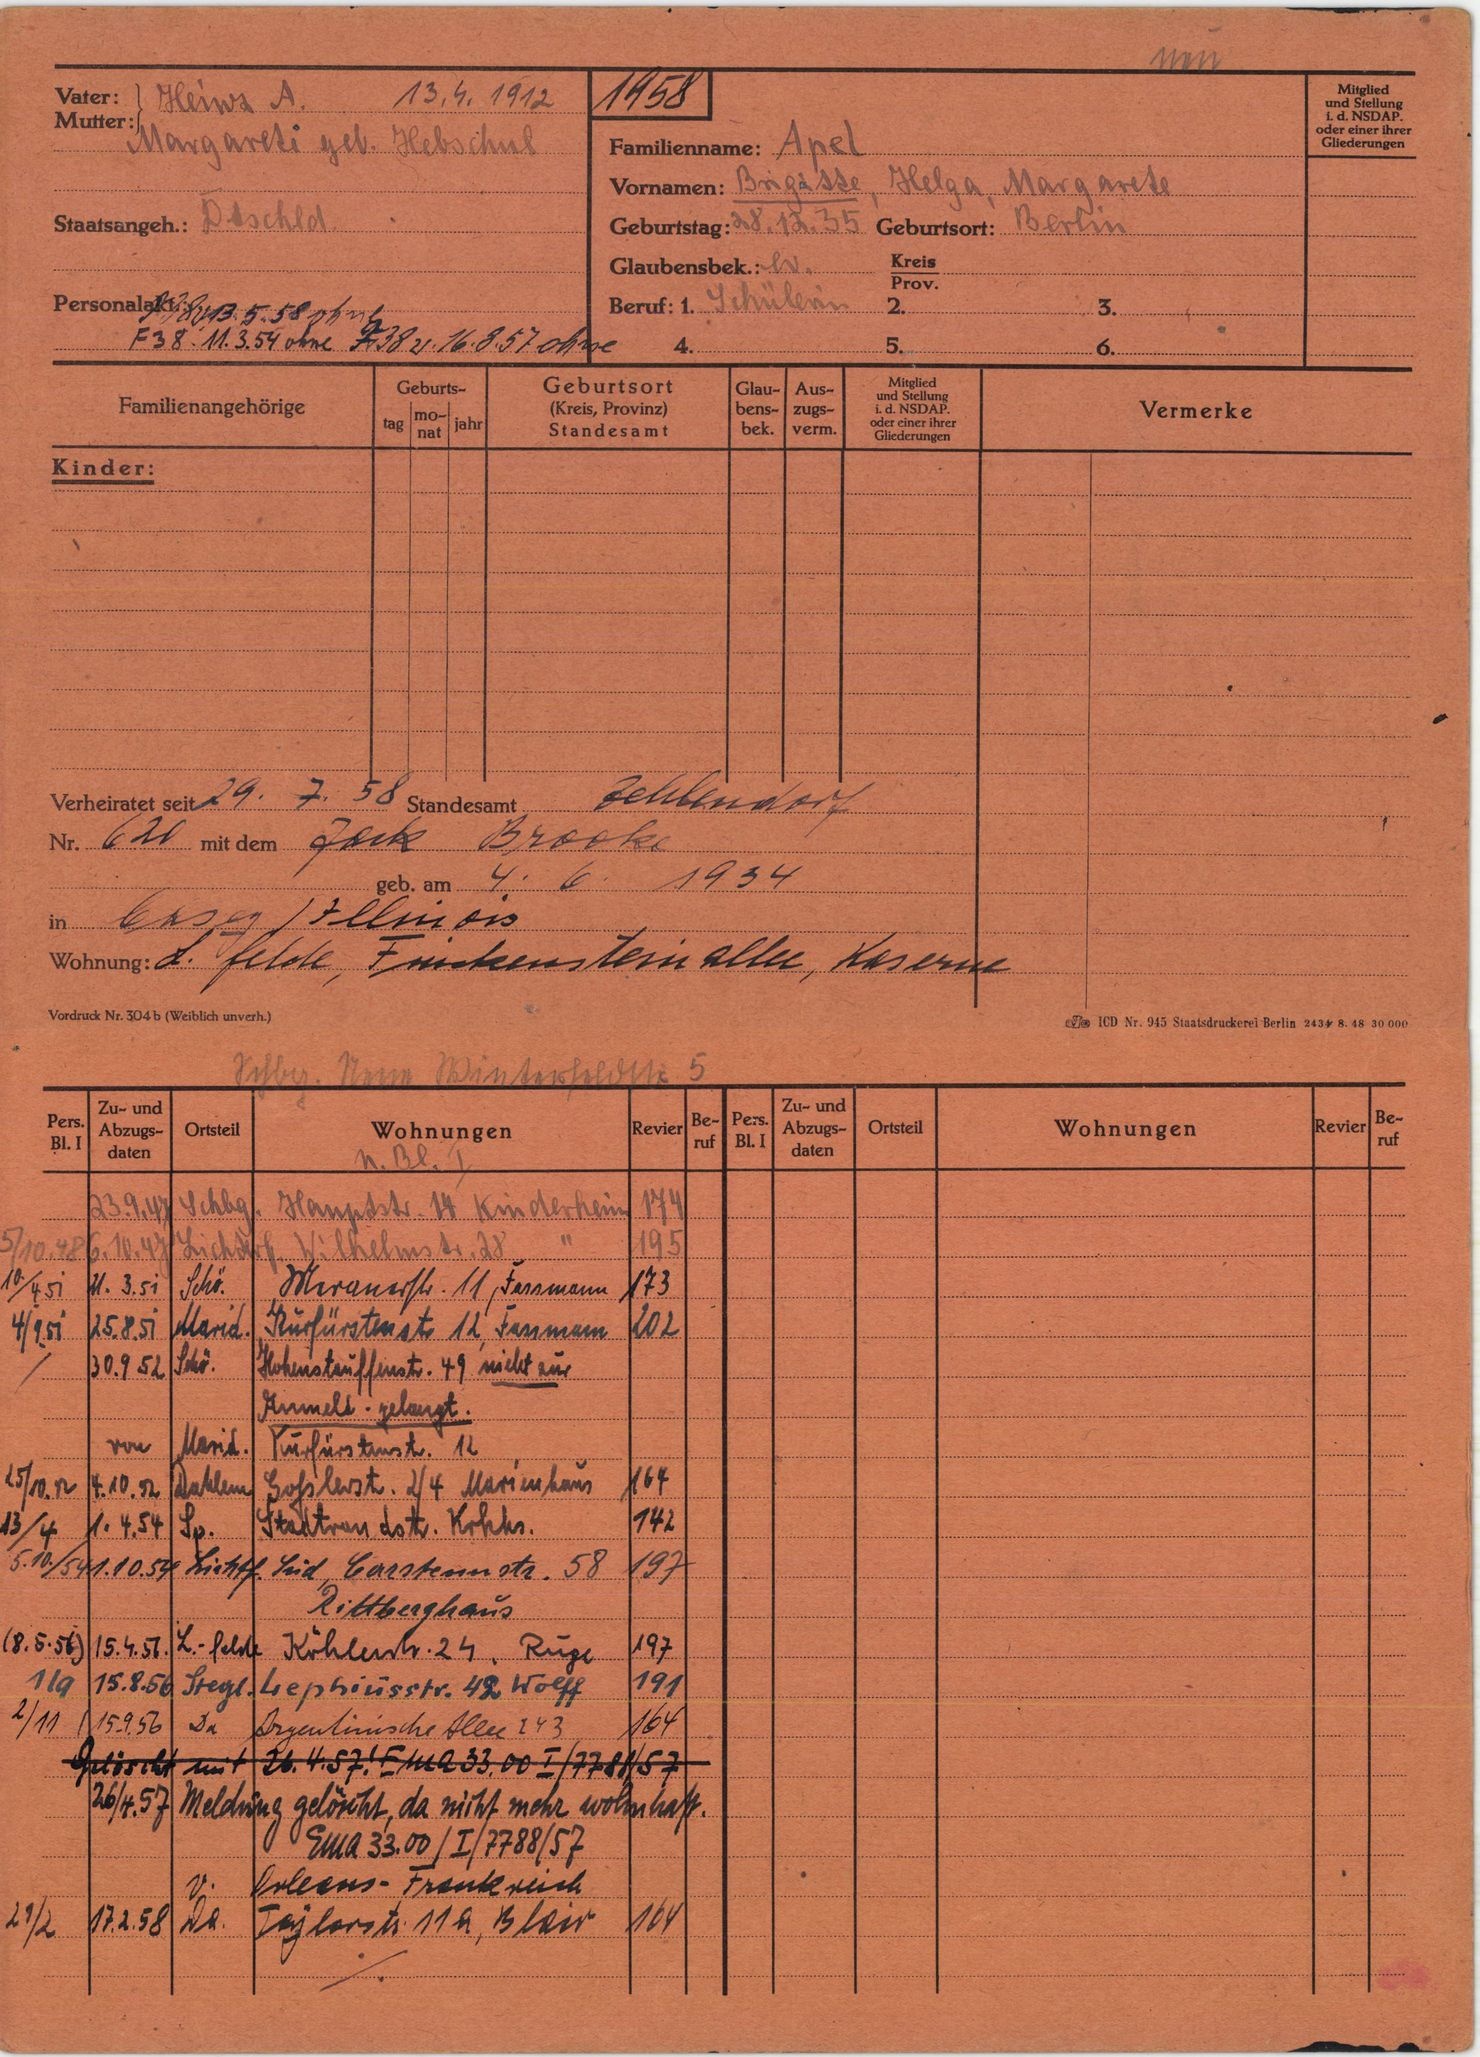
Apel